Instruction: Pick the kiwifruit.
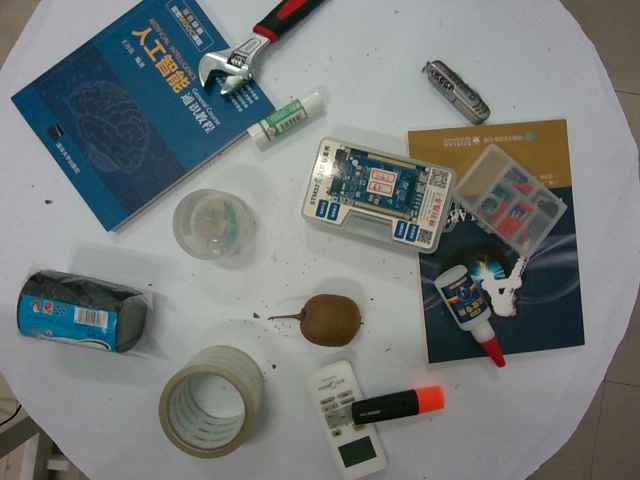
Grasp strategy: vertical